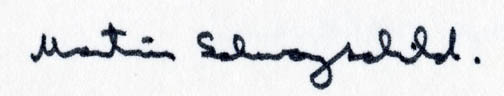
Signature of: martin schwarzschild